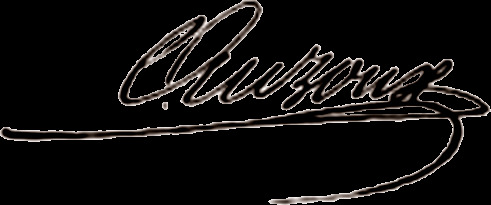
Signature of: louis thomas jérôme auzoux